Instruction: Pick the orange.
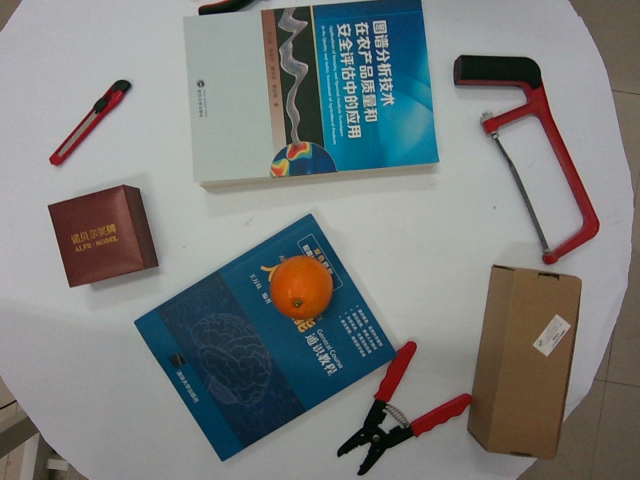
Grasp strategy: vertical